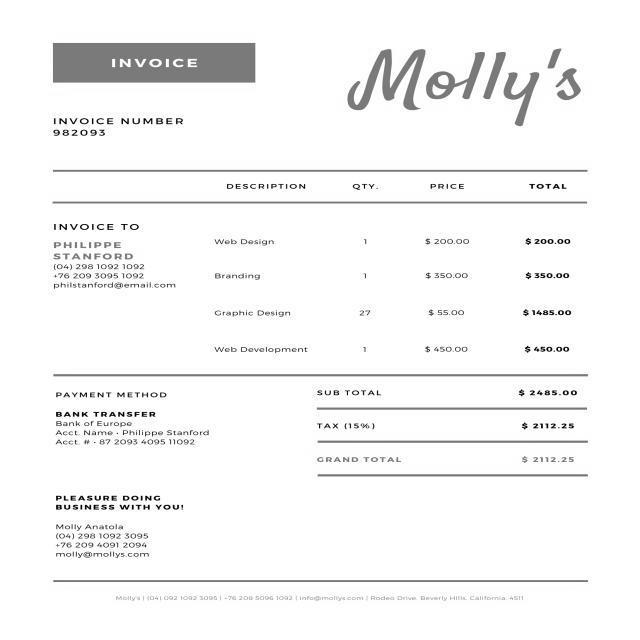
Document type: Invoice